Question: How does the patient history play a role?
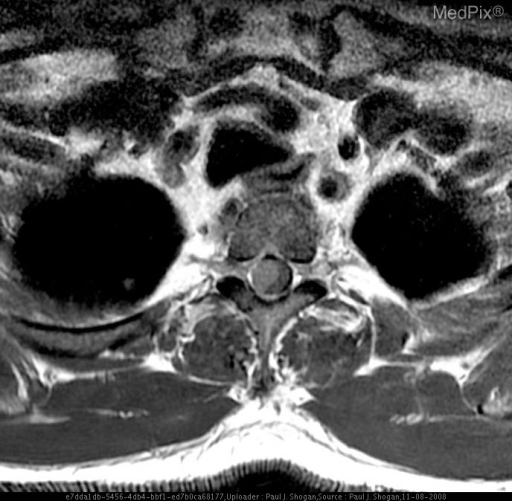
Answer: The patient's history of 56 yo male with 24 month history of gradually worsening upper back pain. is key in understanding the case.